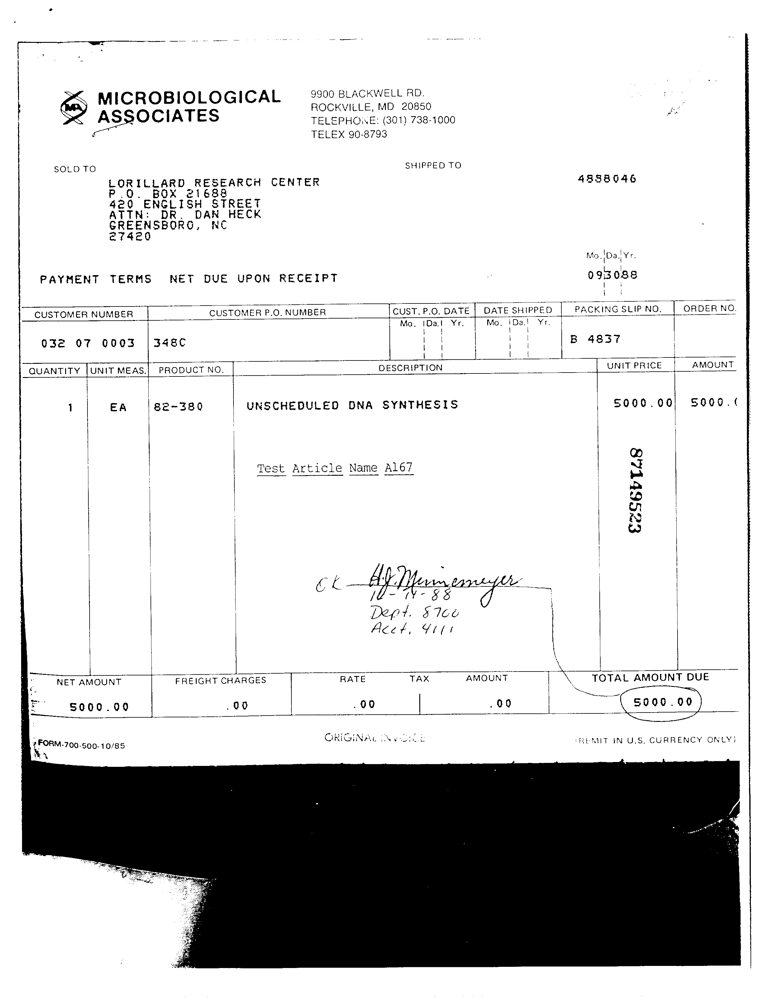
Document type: Invoice